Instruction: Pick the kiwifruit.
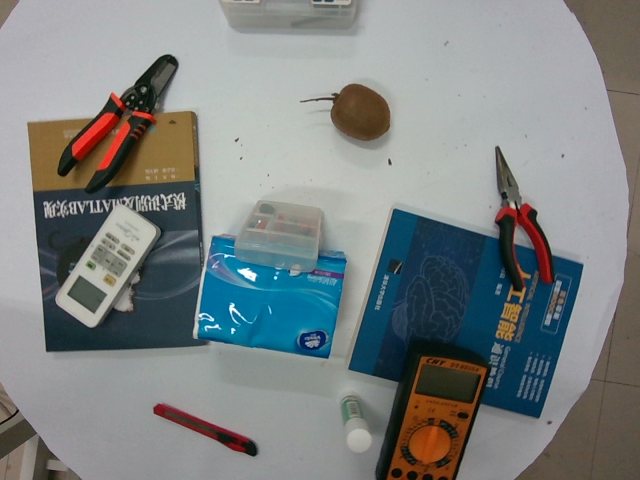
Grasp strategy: vertical